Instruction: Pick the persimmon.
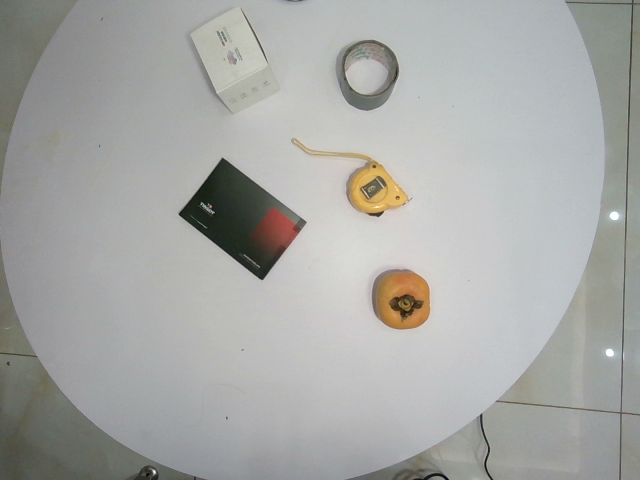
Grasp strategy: vertical